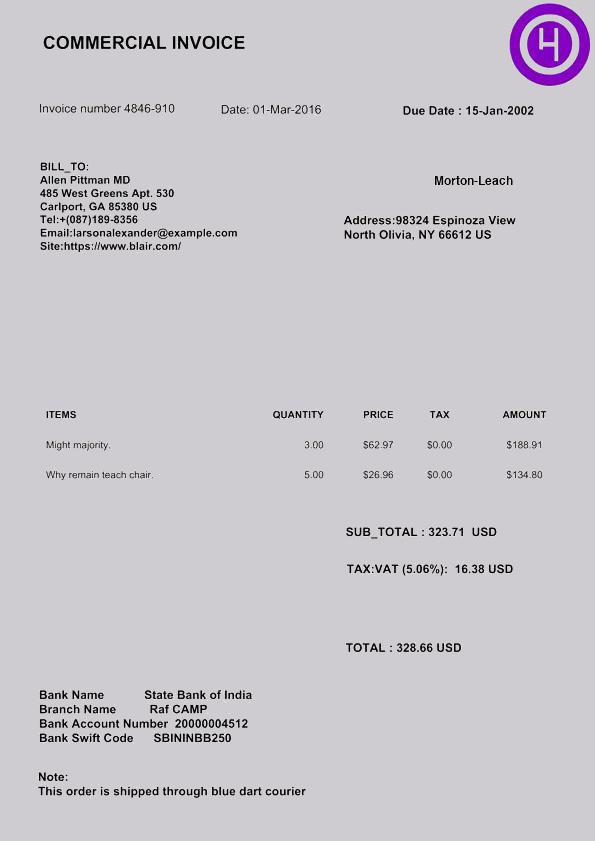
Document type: Invoice